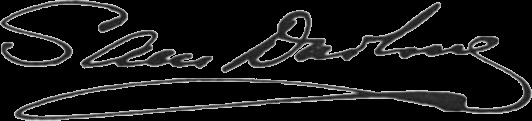
Signature of: sam darling